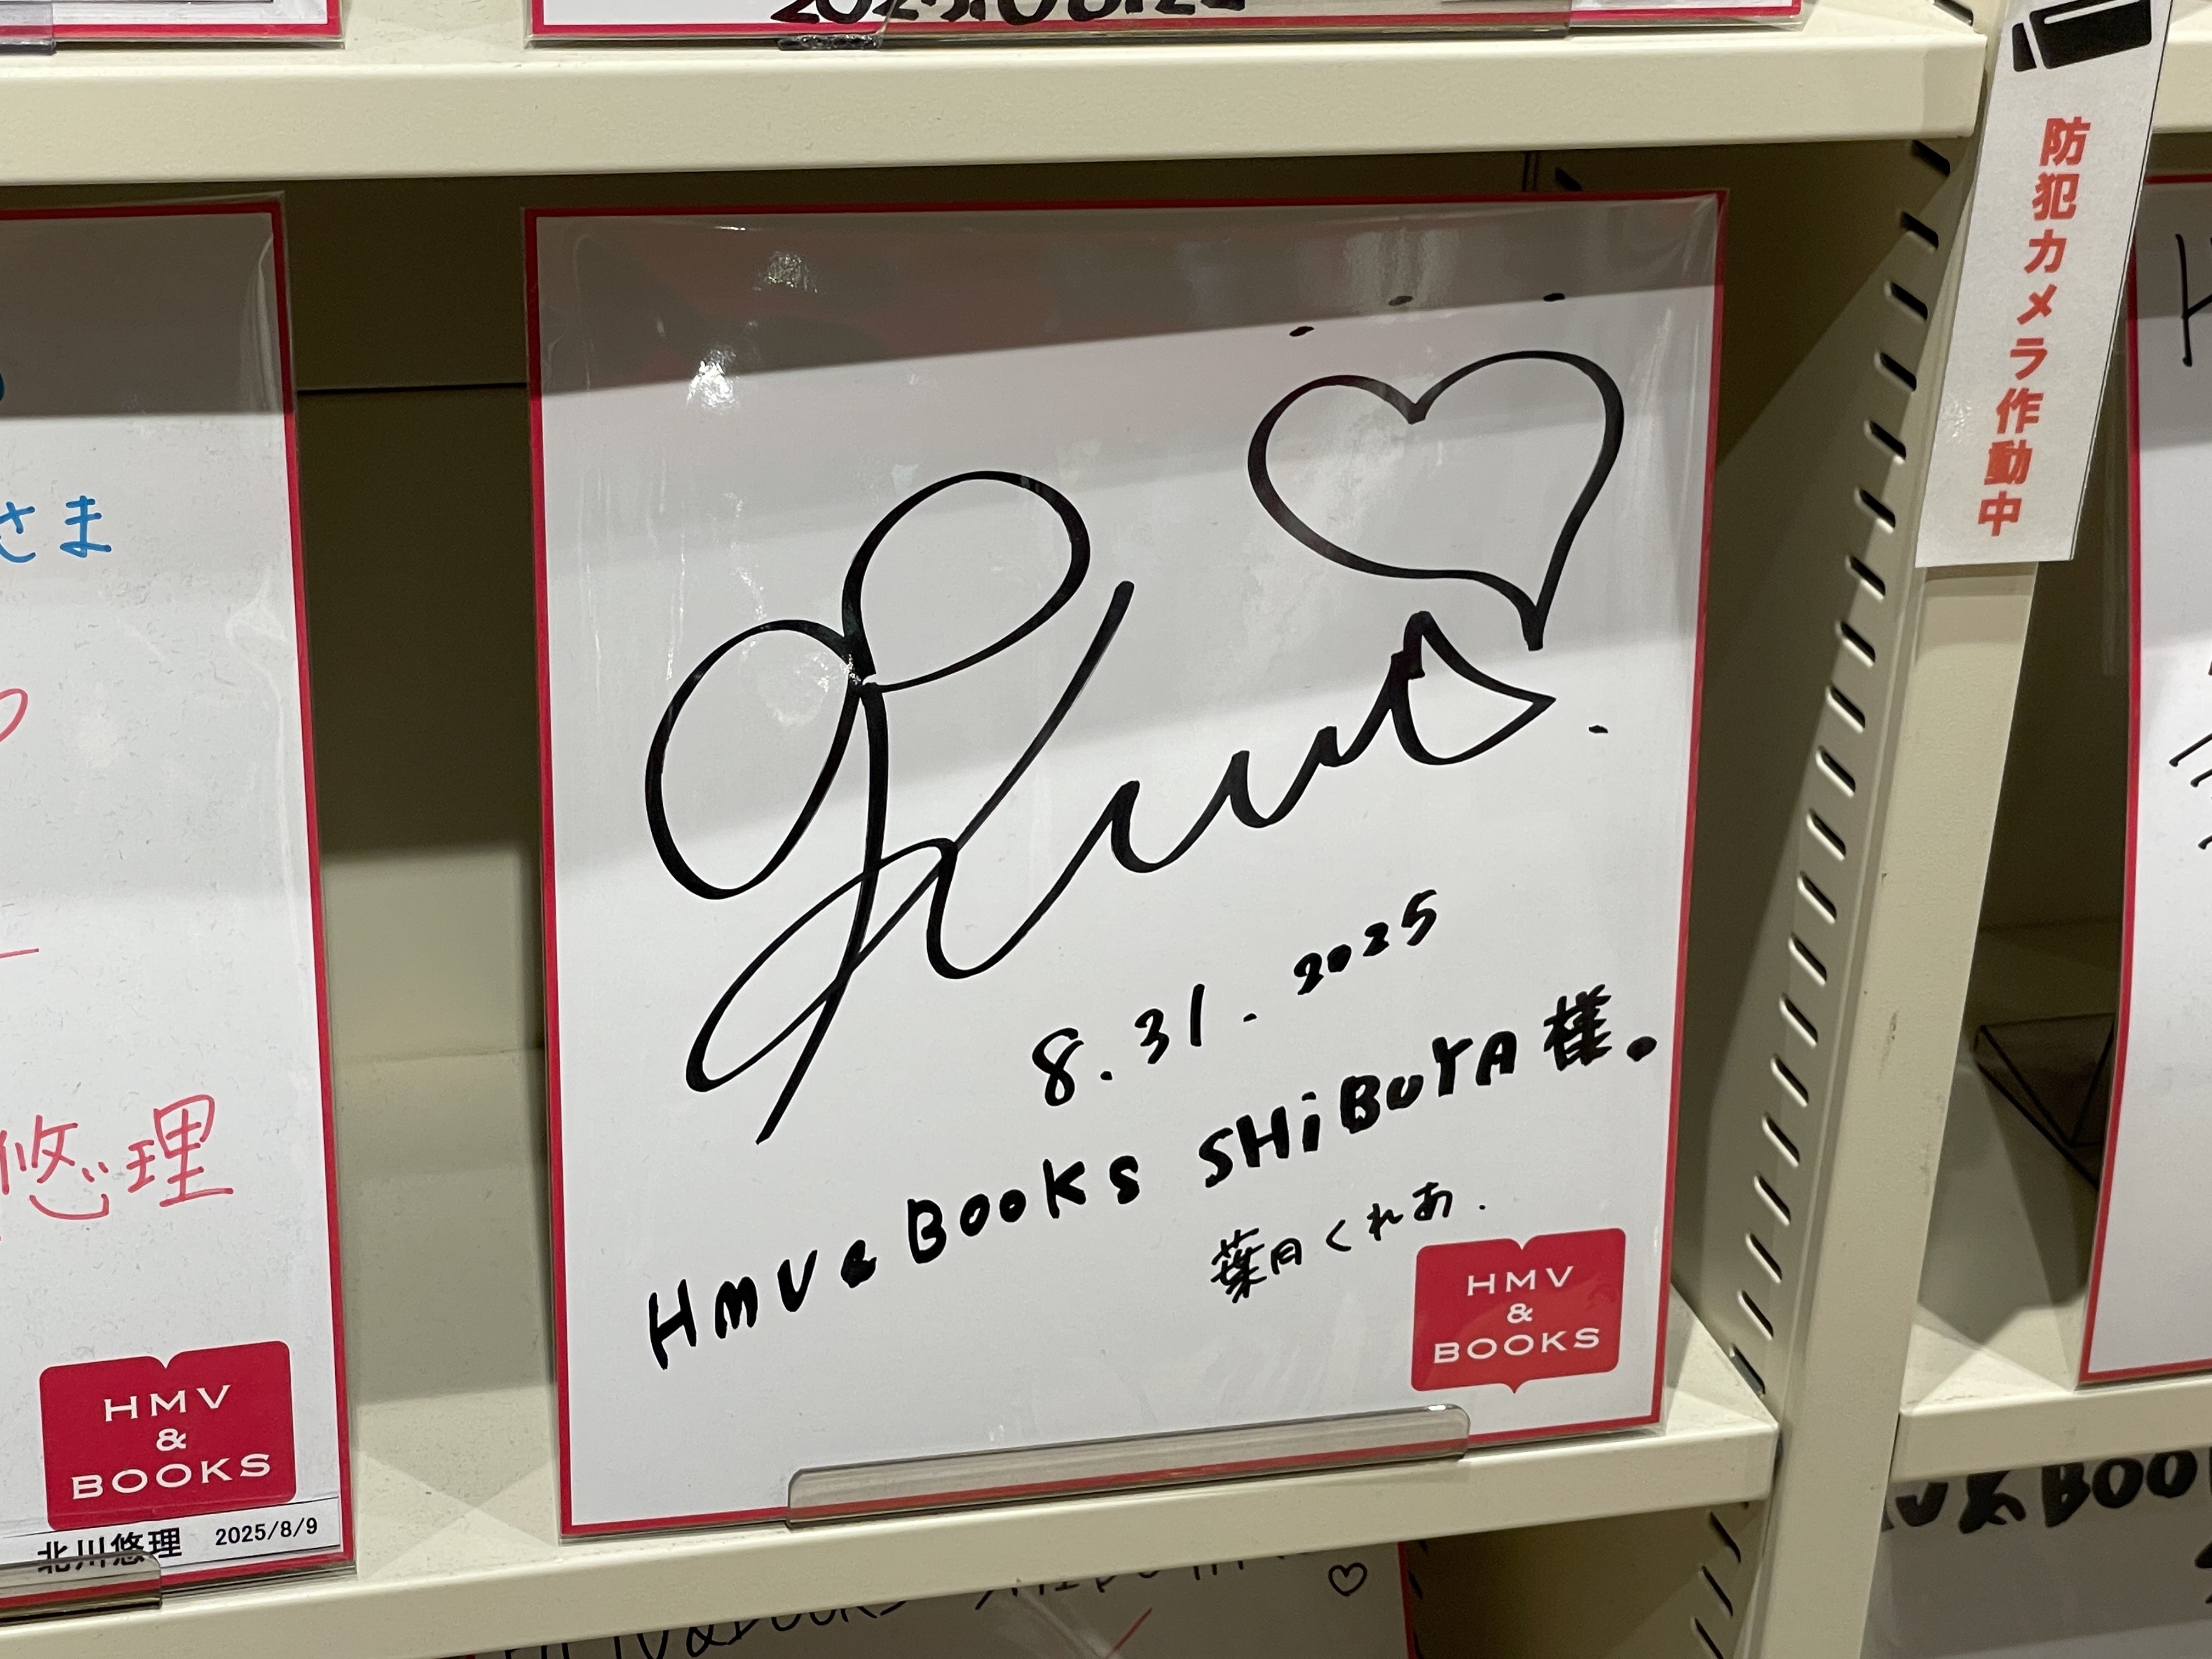
Signature of: kurea hazuki